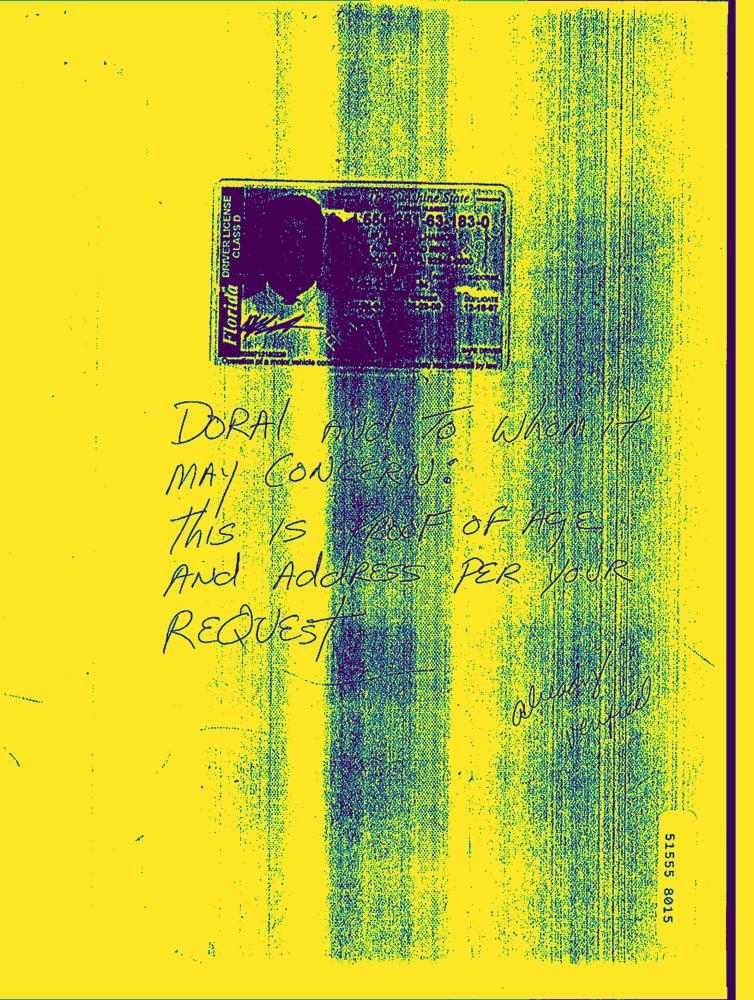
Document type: Hand-Written